Question: What is the address or location of the property listed in the document?
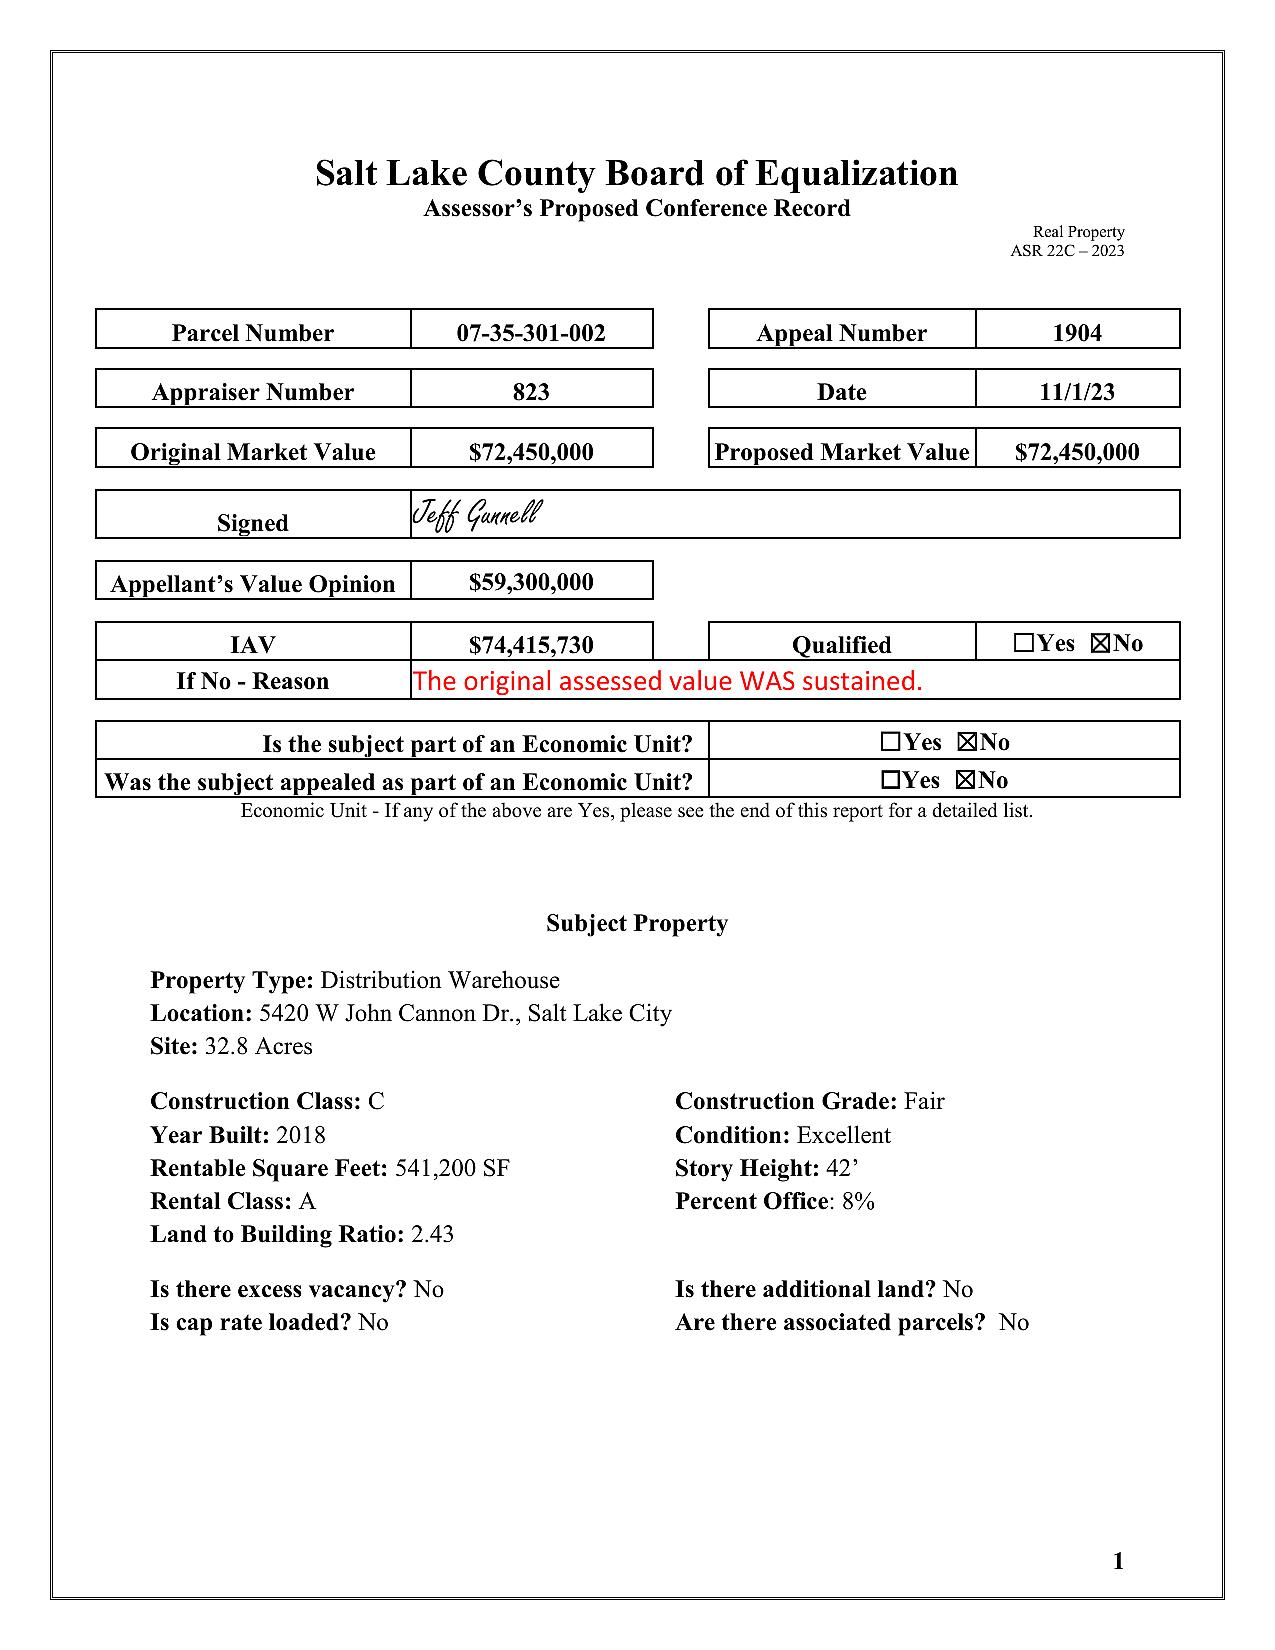
Answer: "5420 W John Cannon Dr., Salt Lake City"